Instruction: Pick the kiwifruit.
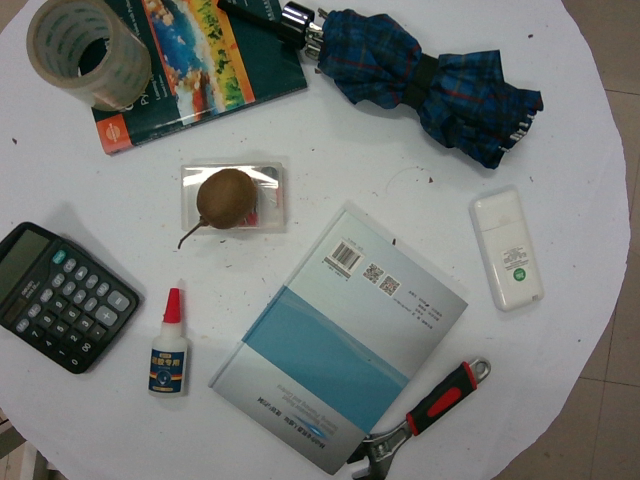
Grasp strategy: vertical